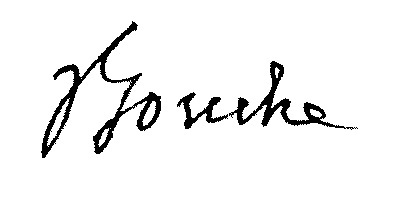
Signature of: charles françois bouche